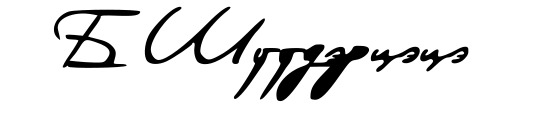
Signature of: baatarsuren shuudertsetseg